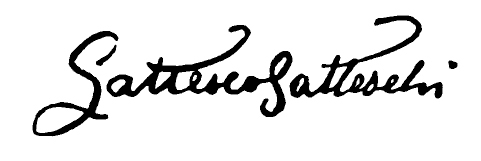
Signature of: gattesco gatteschi